Question: Can you provide the account number mentioned in the document?
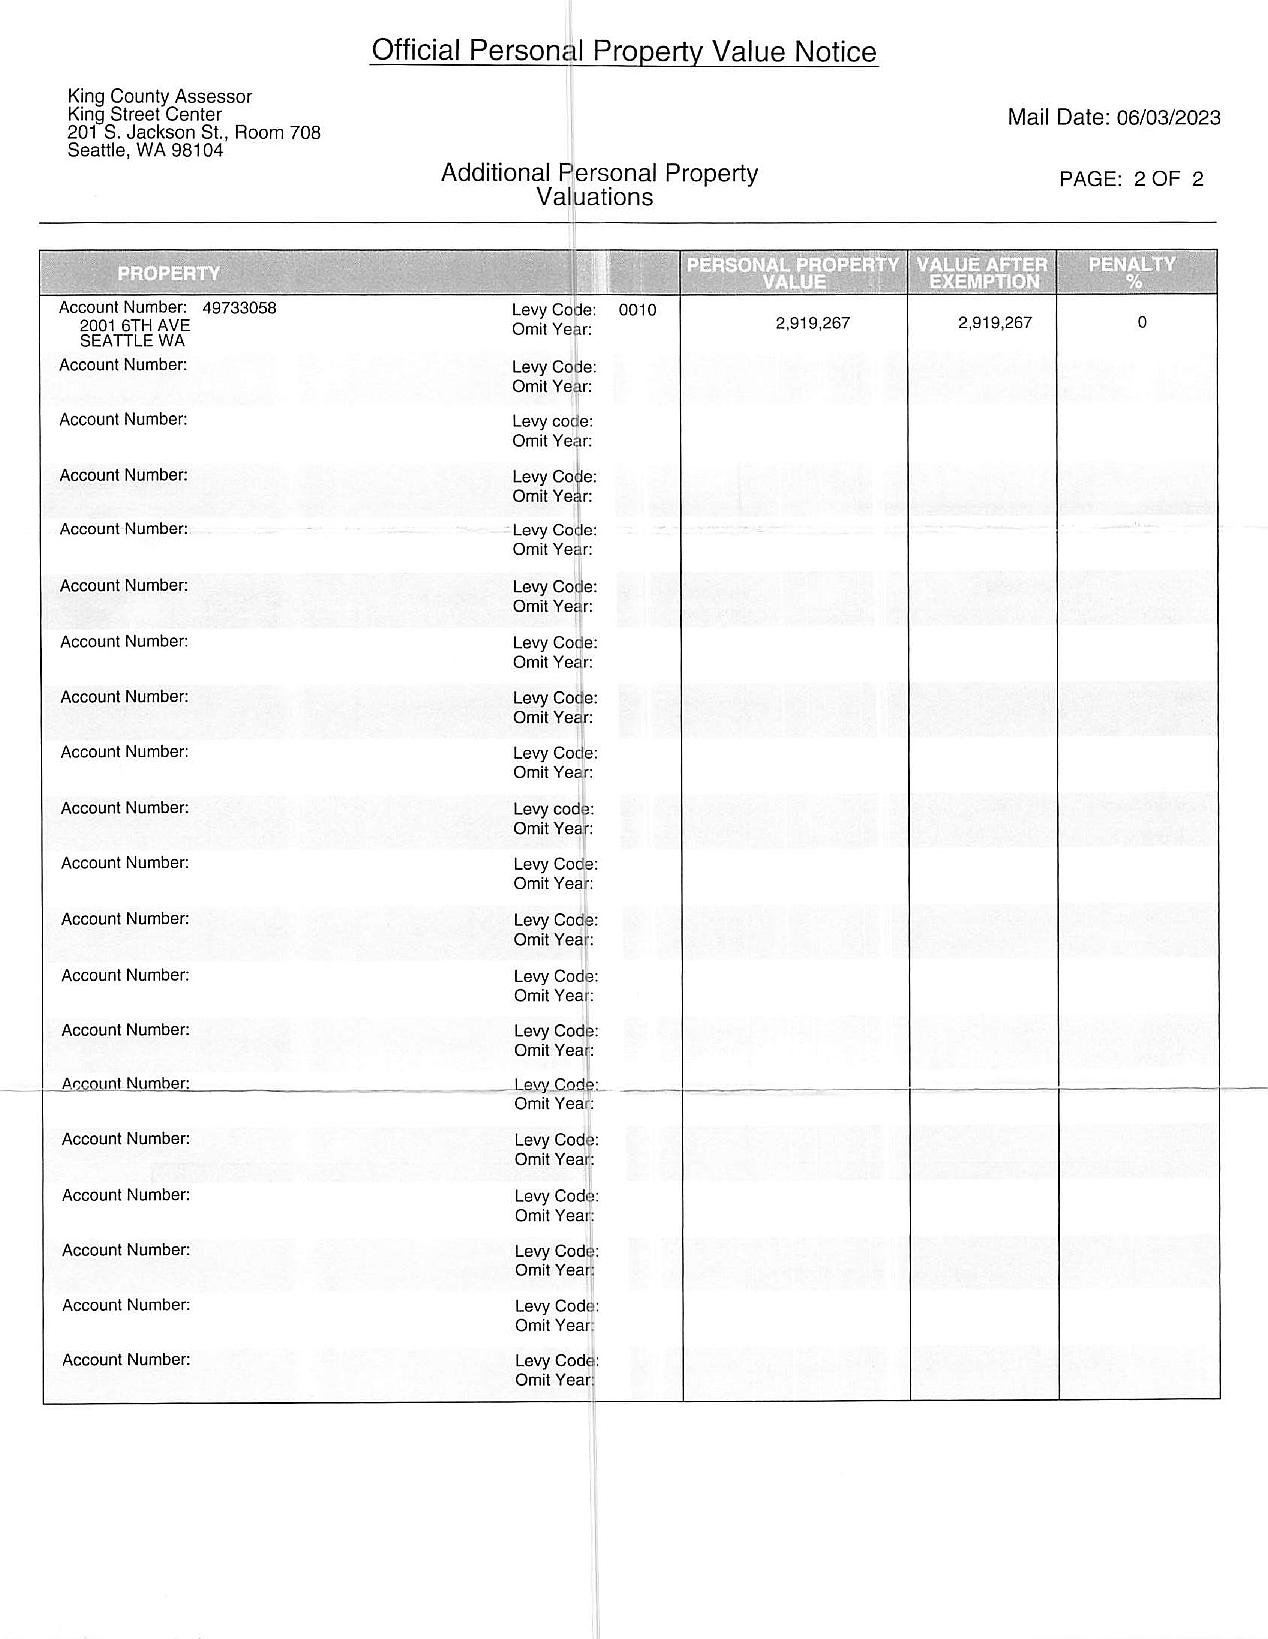
Answer: "49733058"